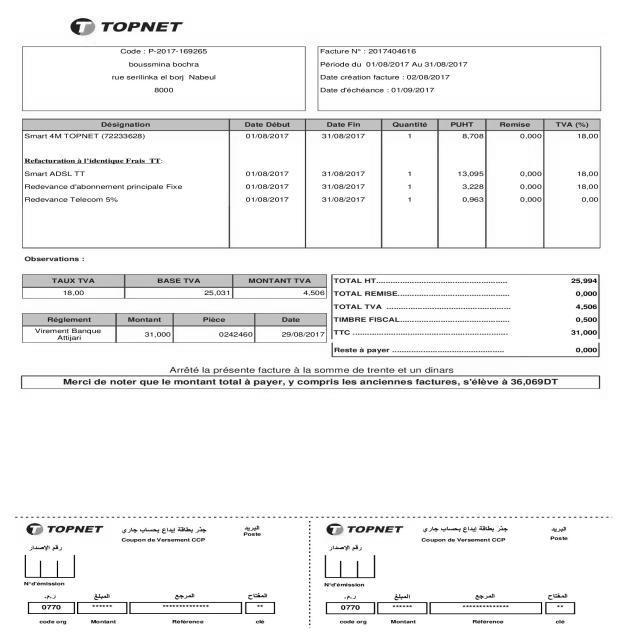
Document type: Invoice